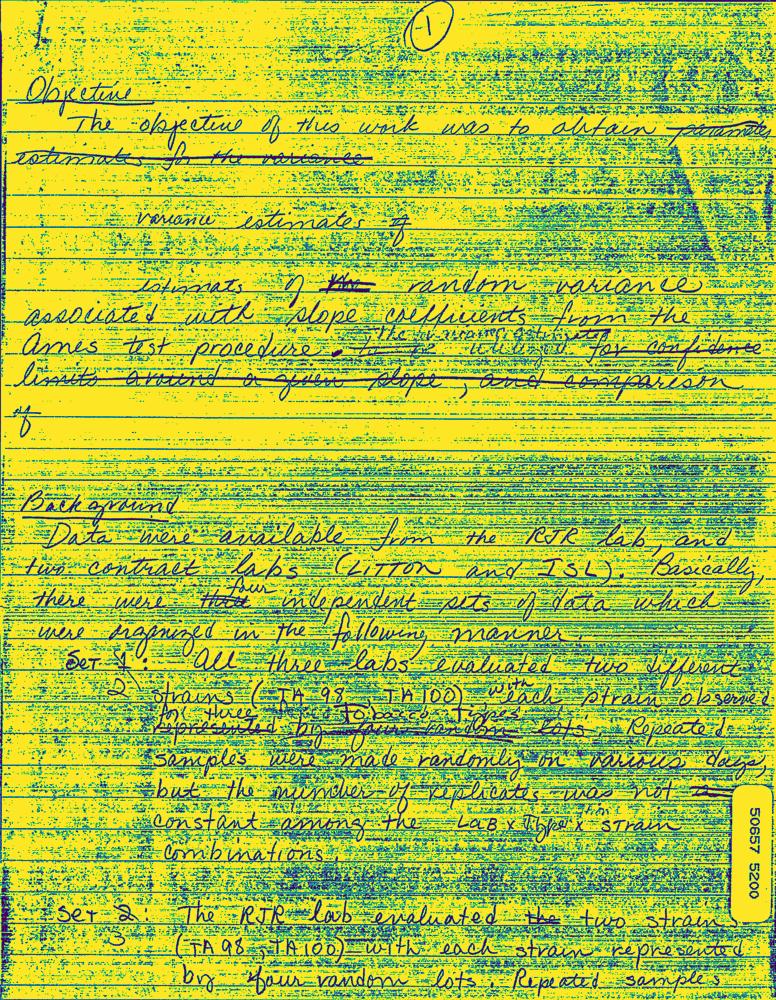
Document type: Hand-Written